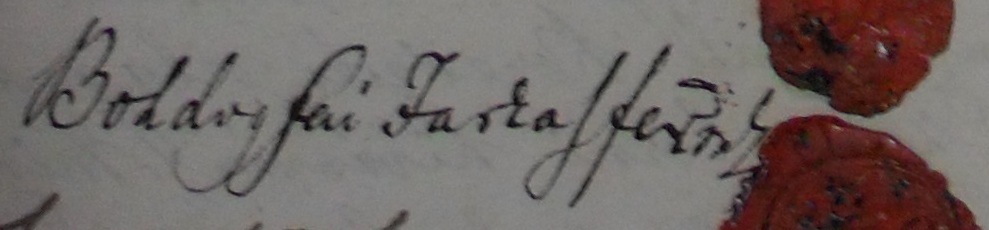
Signature of: ferenc farkas